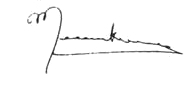
Signature of: meena kumari